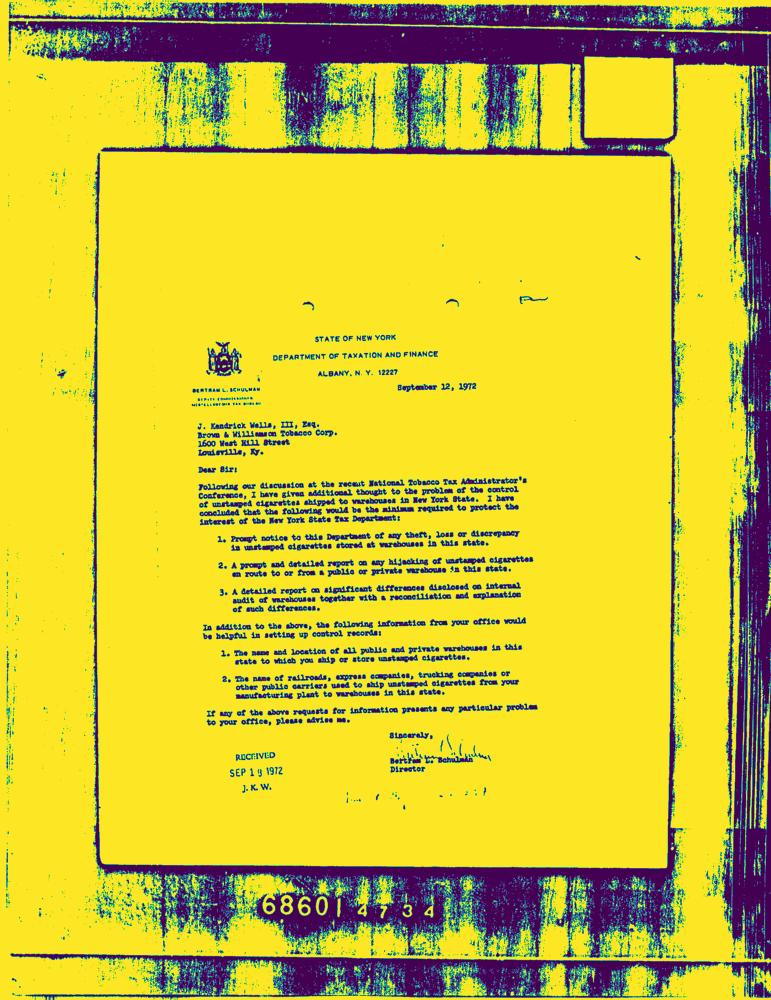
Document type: Letter-Doc